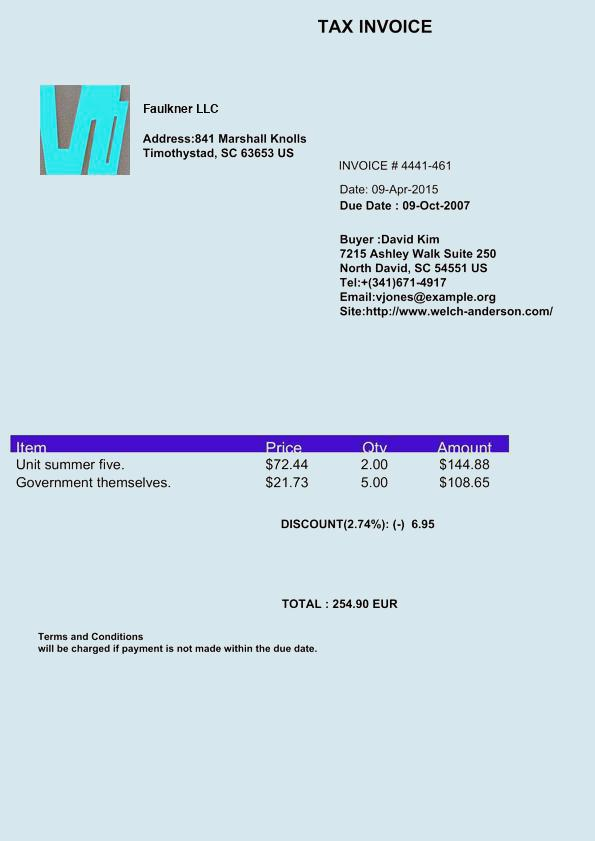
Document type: Invoice